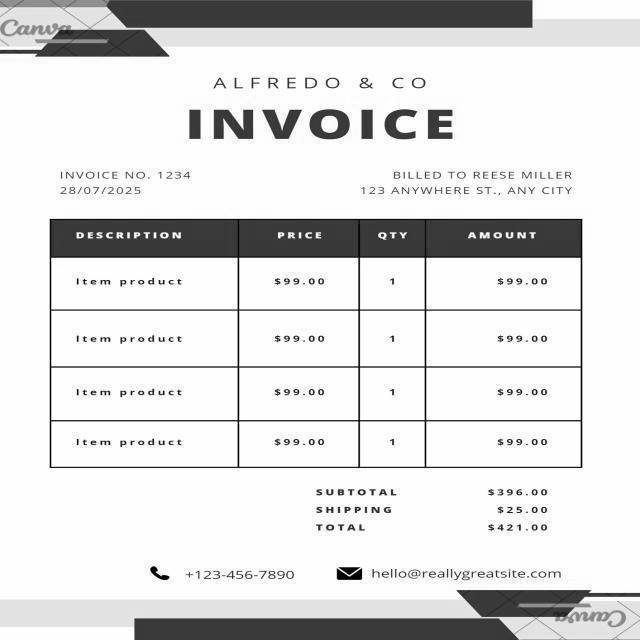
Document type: Invoice